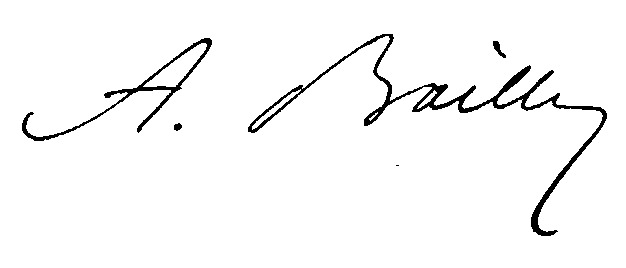
Signature of: anatole bailly